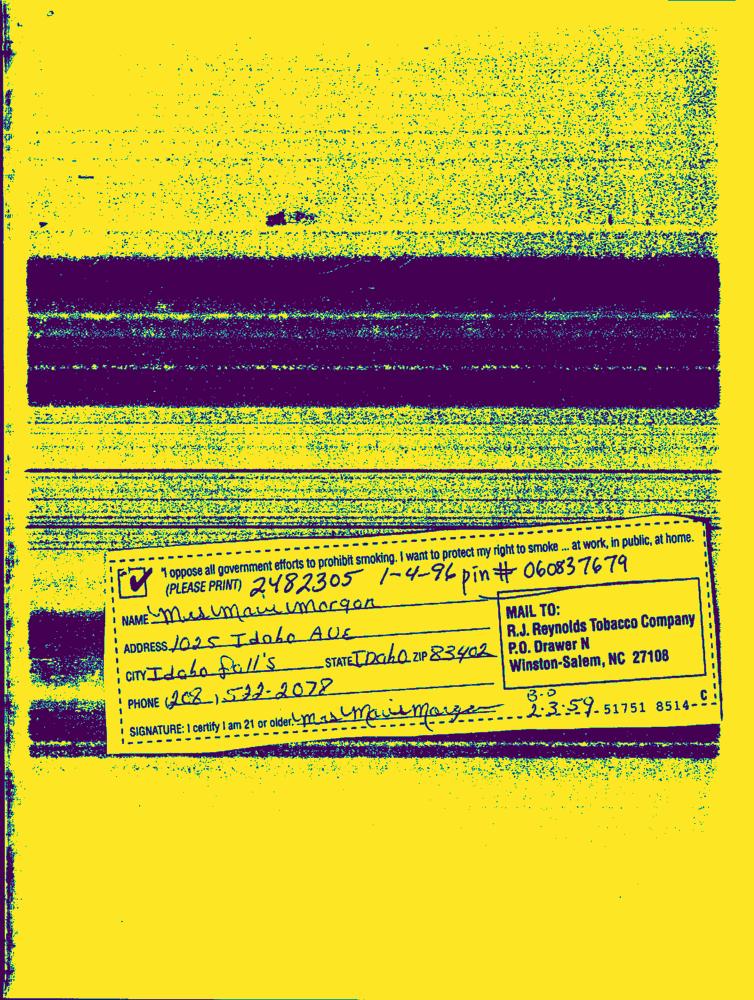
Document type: Hand-Written